Question: Describe the condition in detail:
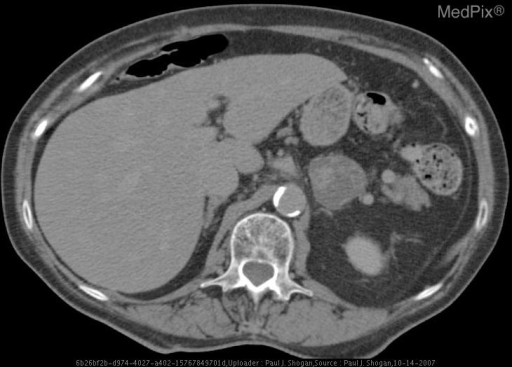
Answer: The disease is discussed as: Lesions/Condition:  Benign Adrenal Adenoma

Symptoms:

Patients with benign, nonhyperfunctioning adrenal adenomas typically are asymptomatic, with normal adrenal hormone levels.

Discussion:

Adrenal masses are common, occurring as incidental findings in as much as 9% of the population.  In patients with either a known malignancy or no known malignancy, benign adrenal masses are more common than adrenal gland metastases.  It is important to be able to differentiate between a benign and malignant adrenal mass as the distinction ultimately affects treatment decisions and overall prognosis for oncology patients.

Benign adrenal adenomas contain increased intracytoplasmic lipid content resulting in low attenuating lesions (less than 10 HU) on noncontrast CT scans.  Typically, adrenal adenomas are smaller than 4 cm, appearing as smoothly marginated, homogeneous, round masses.  In contrast, metastatic lesions to the adrenal gland are large, heterogeneous, lobulated masses with poorly defined margins, and contain very little intracellular fat.

An attenuation value of less than 10 HU on noncontrast CT scans is diagnostic of an adrenal adenoma.  However it is important to note that an attenuation value greater than 10 HU is not necessarily diagnostic of a metastatic lesion.  Approximately 30% of benign adenomas will yield attenuation values greater than 10 HU.  Thus, contrast enhanced CT can be employed to further characterize a adrenal lesion.

After the administration of intravenous contrast material, benign adrenal adenomas avidly enhance, and the washout of contrast material is more rapid than with metastases.  Comparing noncontrast scans, with immediate postcontrast scans, and following with delayed postcontrast scans (15 minutes after contrast administration) the percentage enhancement washout of a adrenal lesion can be calculated, and determined as benign or malignant.

Percentage enhancement washout is calculated as the immediate enhancement attenuation minus the delayed enhancement attenuation divided by the immediate enhancement attenuation minus the nonenhanced attenuation multiplied by 100%.  If the percentage enhancement washout is greater than 60%, then the adrenal lesion can be characterized as a benign adrenal adenoma.  Additionally, if the nonenhanced attenuation is unavailable, the relative percentage enhancement washout can be calculated similarly as the immediate enhancement attenuation minus the delayed enhancement attenuation divided by the immediate enhancement attenuation multiplied by 100%.  If the relative percentage enhancement washout is greater than 50%, then the adrenal lesion can be classified as a benign adrenal adenoma.  Values of less than either 60% or 50% for the appropriate calculation are indicative of either a metastases or an atypical adenoma.

If an adrenal lesion cannot be adequately characterized on contrast enhanced CT, chemical shift MR imaging can be used exploiting the knowledge that adrenal adenomas contain intracellular lipid.  Chemical shift MR is the difference in behavior of lipid and water protons in a magnetic field.  Within an imaged voxel, gradient echo image sequences are performed to separate fat and water protons.  Using the spleen as an internal standard, demonstrating loss of signal within an adrenal mass on the T1-weighted out-of-phase image when compared to a corresponding T1-weighted in-phase image, confirms the presence of intracellular lipid, which characterizes a benign adrenal adenoma.  A metastatic lesion will not demonstrate a loss of signal intensity on the T1-weighted out-of-phase image, secondary to its poor intracytoplasmic lipid composition.

Of note, chemical shift imaging and nonenhanced CT are not complimentary, since both modalities will most likely characterize the same subset of lipid-rich adenomas.

Follow-up:

Following the change in a lesion’s size is a useful indicator in predicting malignancy.  Adrenal adenomas are slow growing, remaining stable in size and appearance on follow-up examinations.